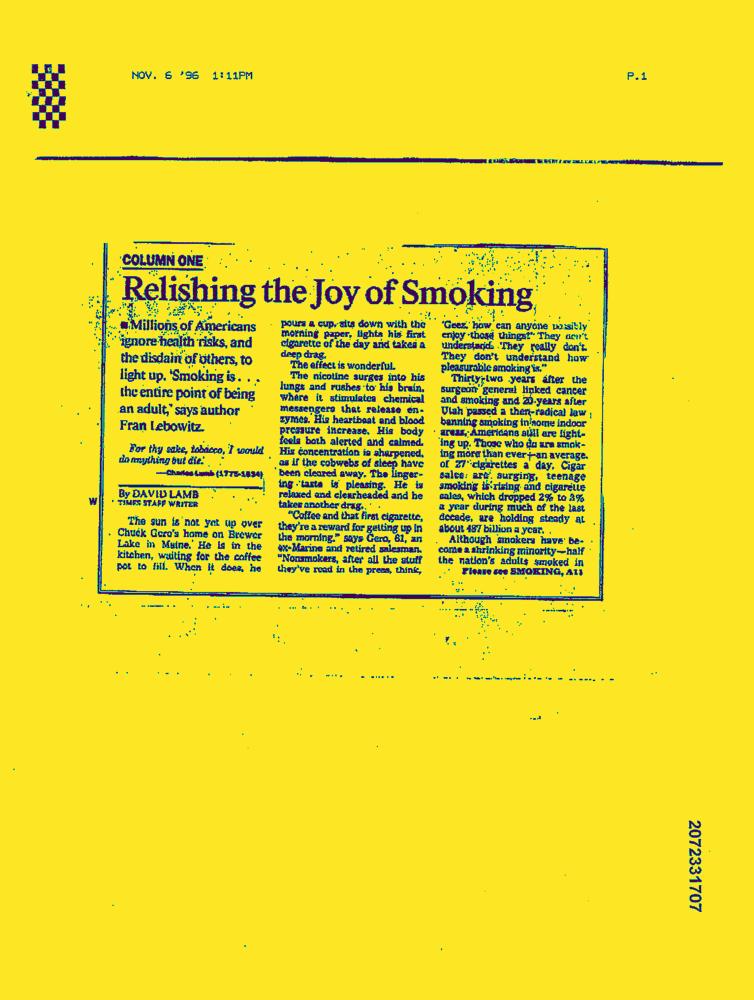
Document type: News-Article